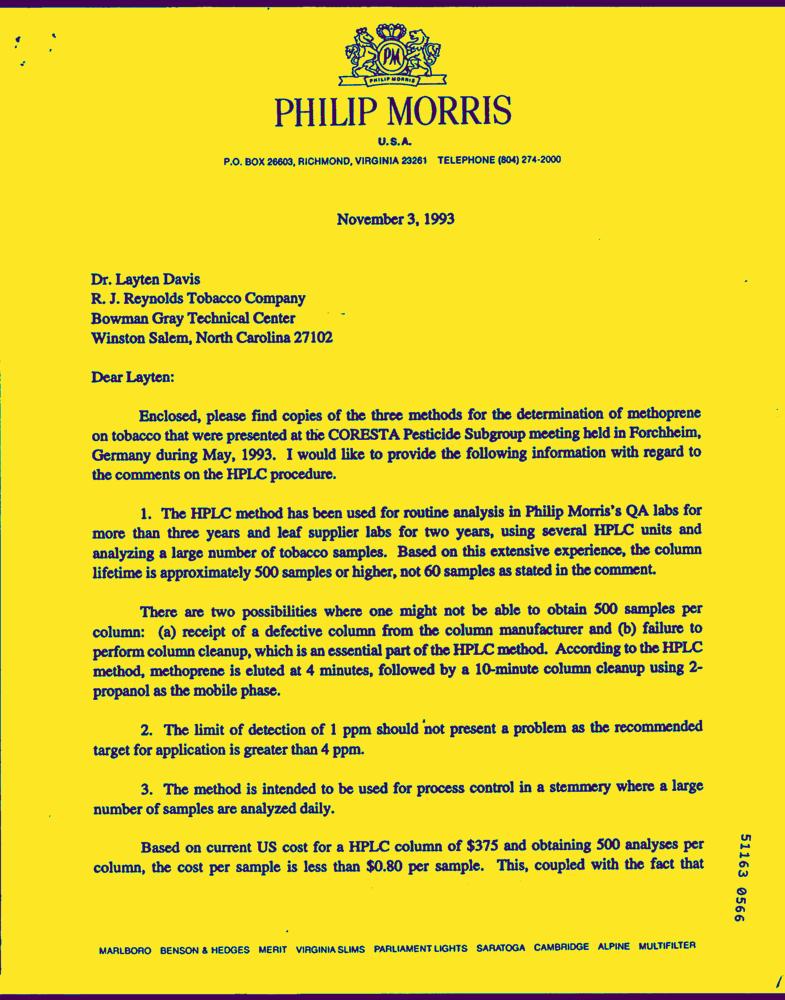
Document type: Letter-Doc